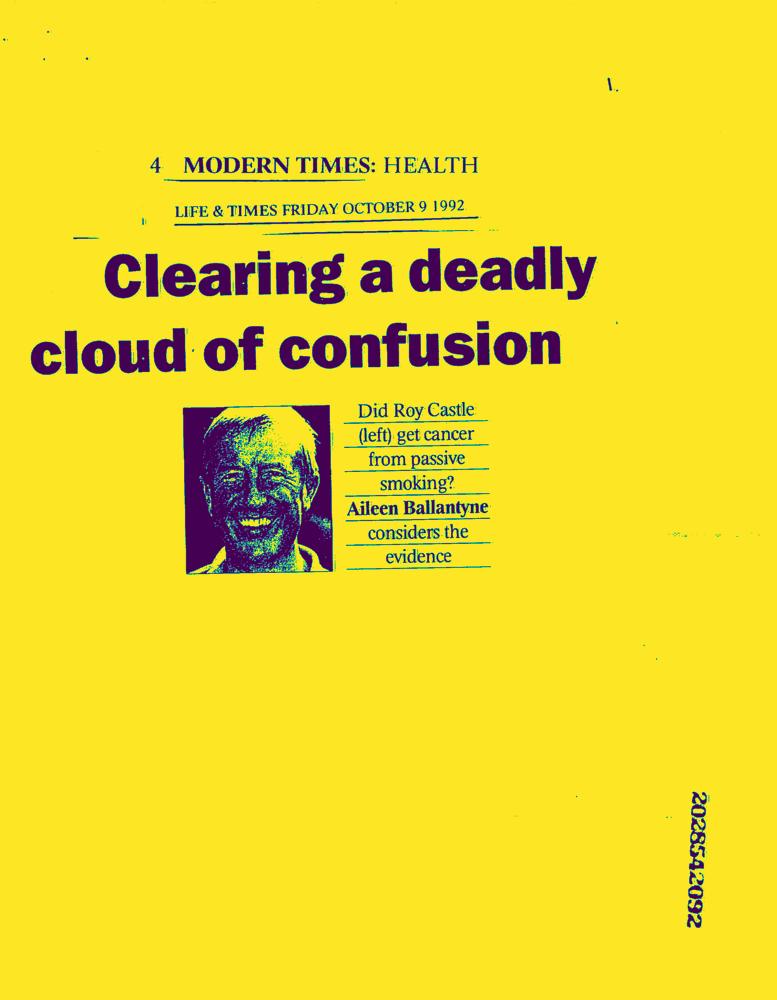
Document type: News-Article